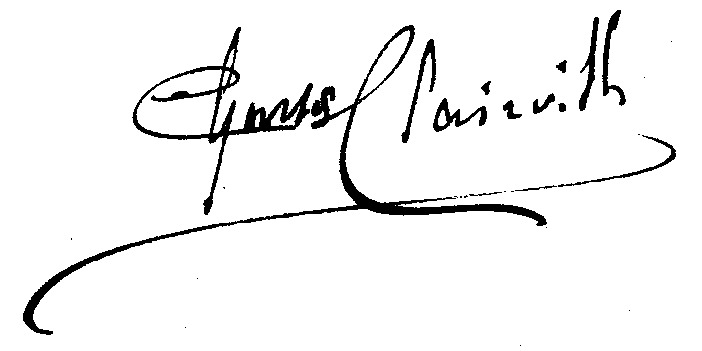
Signature of: charles clairville